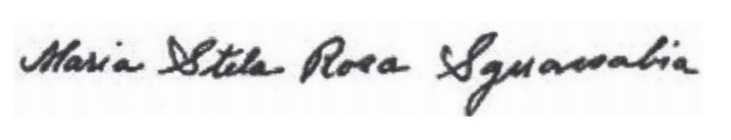
Signature of: maria sguassábia